Question: Explain the disease:
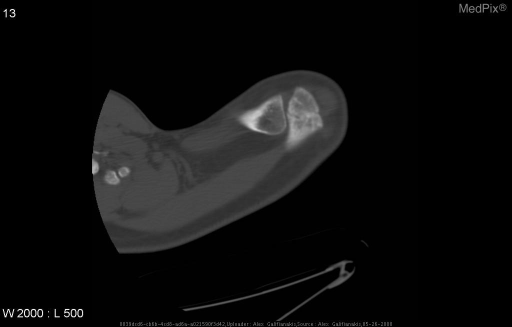
Answer: The disease is discussed as: The os acromiale is a persistent ossification center at the free end of the acromion that is present in up to 15% of the population.  It forms a synchondrosis with the acromion and articulates with the clavicle.  This ossification center typically fuses before 25 years of age.  Bilateral os acromiale occur in one third of patients.

Four types of Os acromiale have been described.  The most common is non-union between a meso-acromion and a meta-acromian.  Less common variations include nonunions at the pre-acromian and meso-acromion as well as meta-acromion and basi-acromion and variations of the three locations.  See the second listed source for helpful images.

Os acromiale may cause pain, shoulder impingement syndrome and rotator cuff tears.  The appearance may simulate fracture of the acromion. Axillary conventional radiographs, CT, and MR imaging are good at detecting os acromiale.

Treatment choices in symptomatic patients include open acromioplasty or arthroscopic acromioplasty.